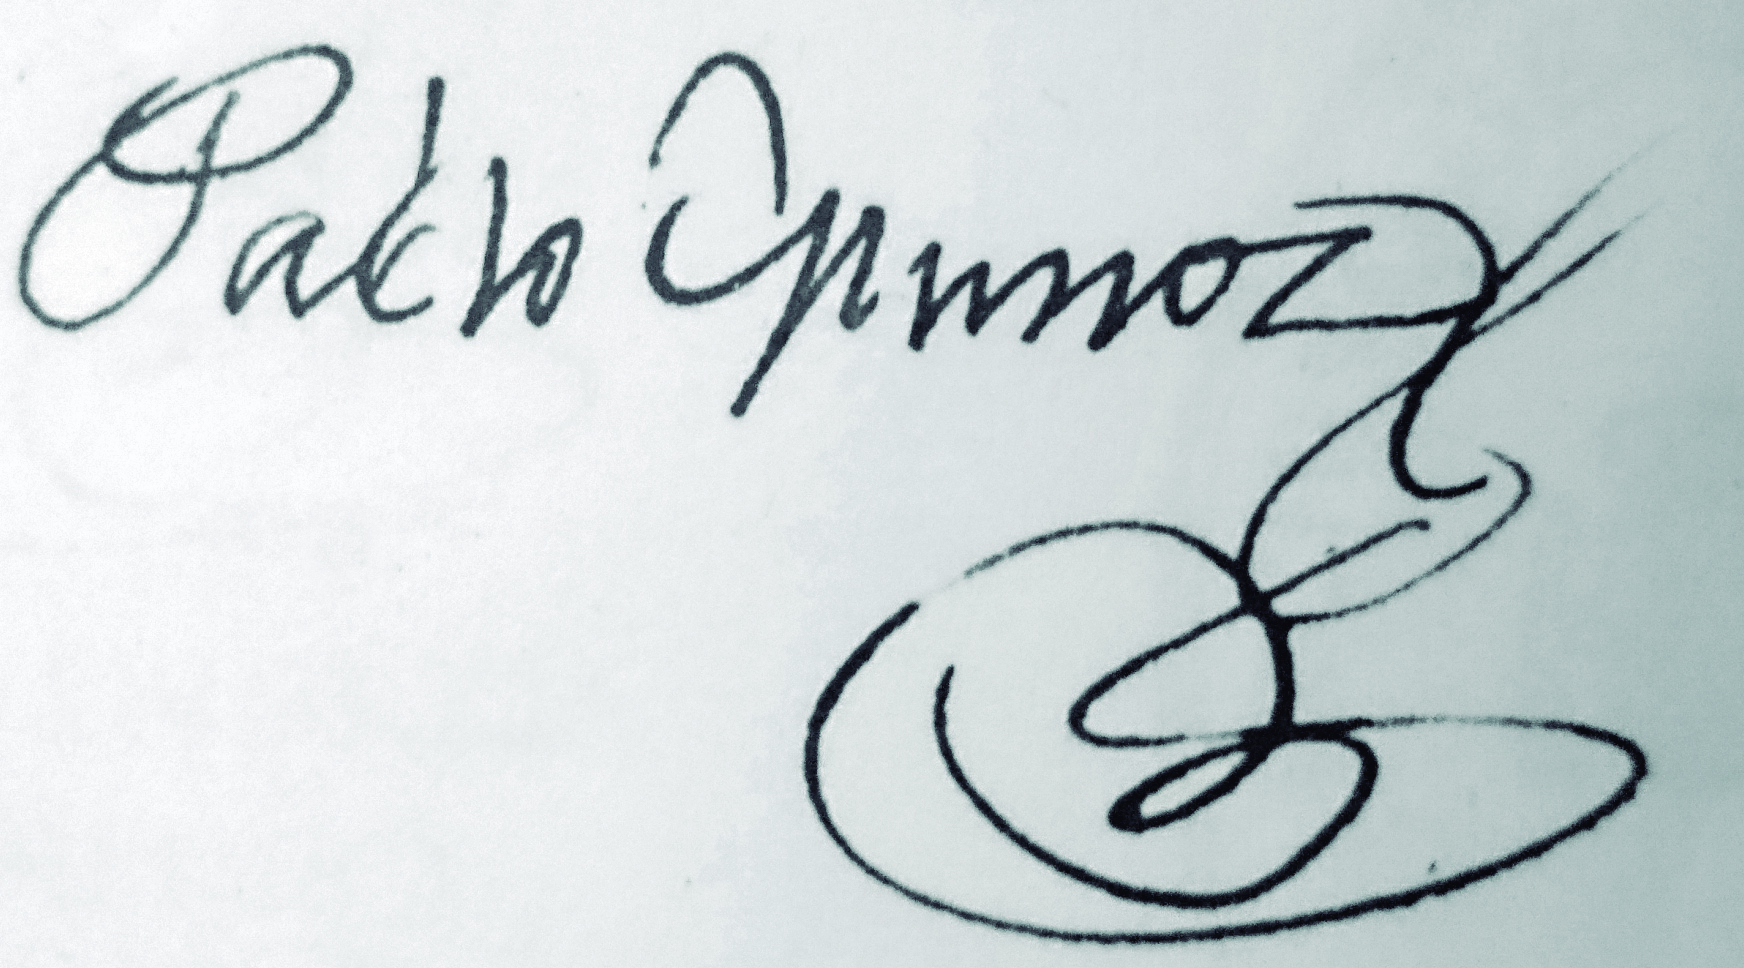
Signature of: pablo muñoz de la morena